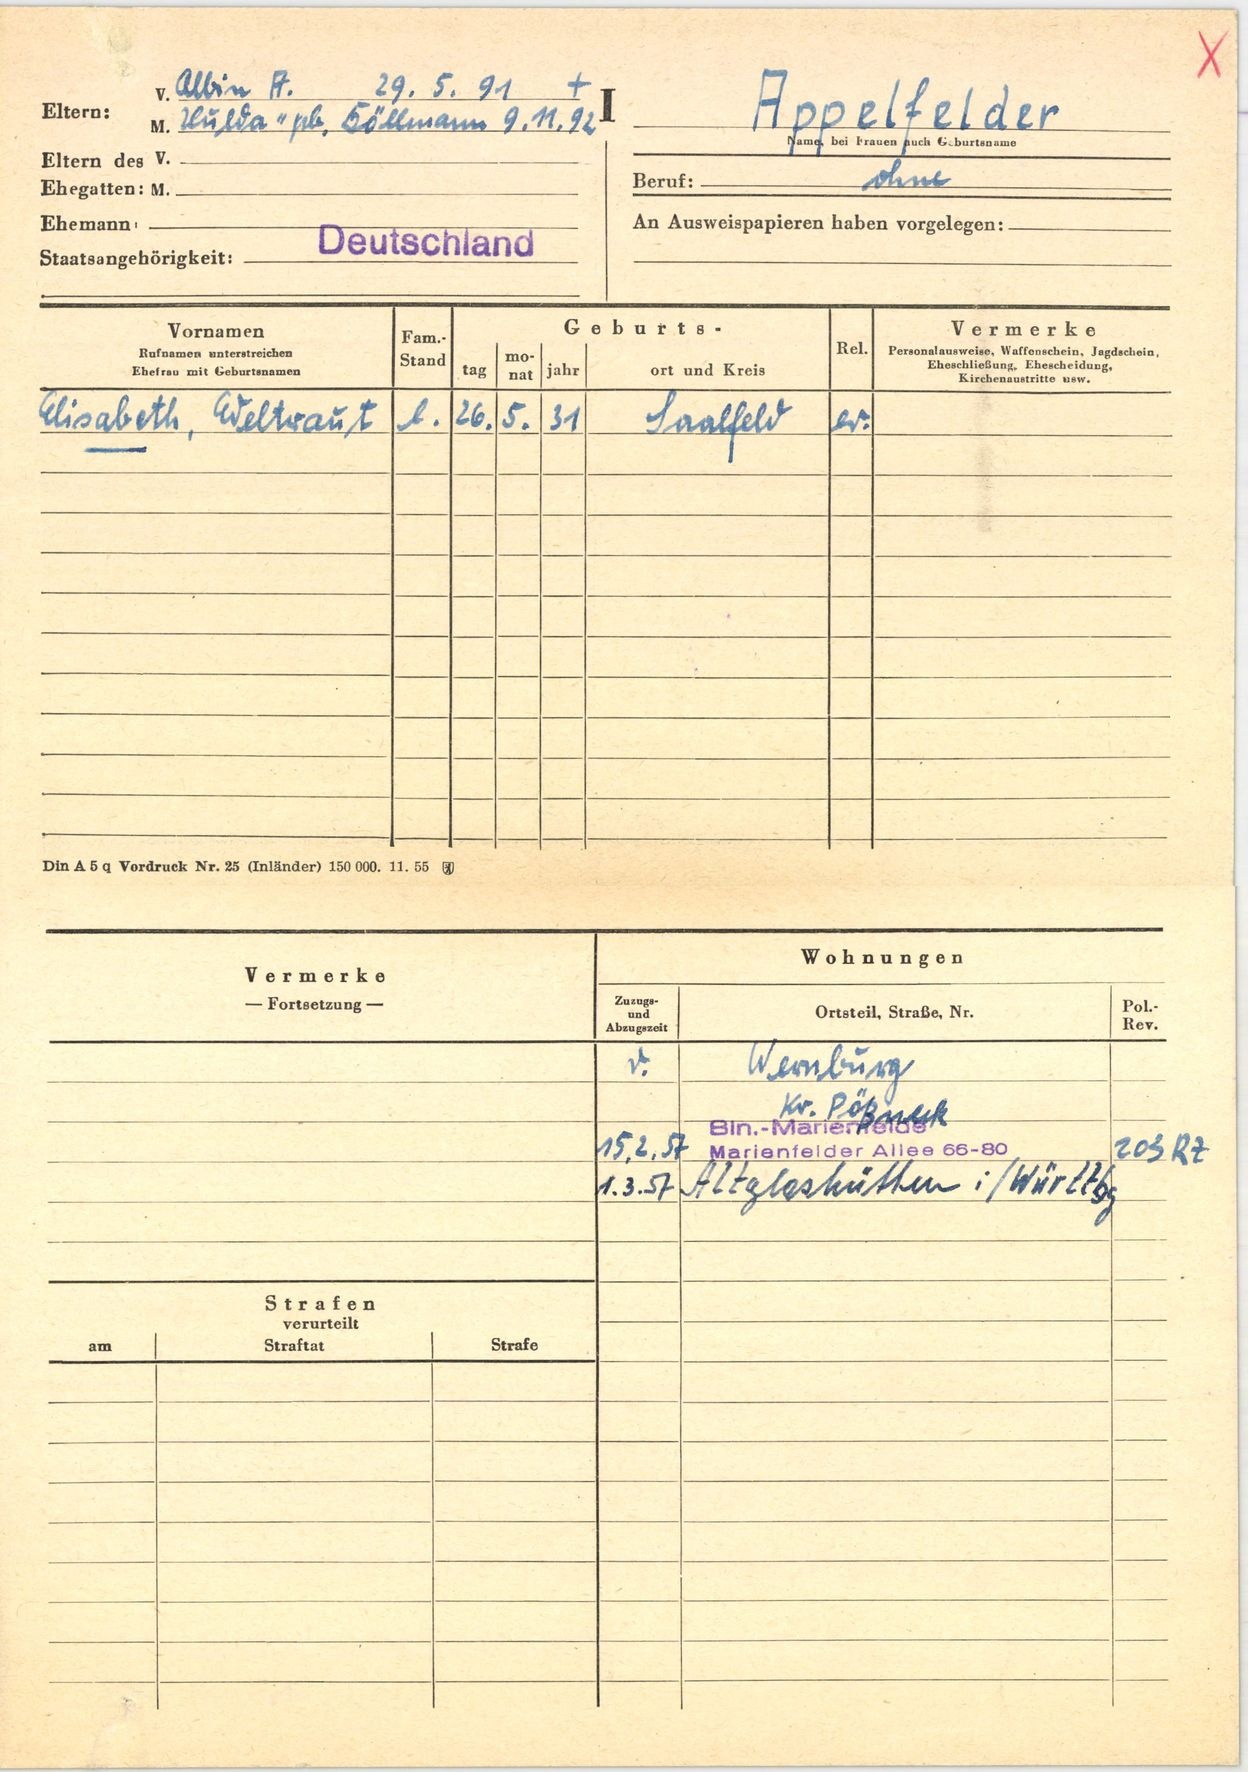
Appelfelder